Patient: Male, age 44
A 44 year-old male former heavy smoker was referred to our hospital for an abnormal chest radiograph and cough. He reported productive cough, fevers and night sweats for three weeks. On review of systems he had an unintentional weight loss of 40 lbs over the previous four months. He never had a tuberculin skin test (TST) and denied tuberculosis contacts or wheezing. He was originally from Ecuador and had a history of right lower lobe pneumonia in the previous two years. A TST placed on admission was positive (20 mm). Decreased breath sounds on auscultation and dullness on percussion were appreciated at the right base. Blood tests revealed only mild leukocytosis (13,300 cells/uL) without bandemia. His basic metabolic panel and liver function panel results were unremarkable.
The patient's posteroanterior and lateral chest radiographs are shown in Fig. 1A-B. Chest CT images (axial and coronal views) are shown in Fig. 2A-B. Pulmonary function tests were normal. Flexible bronchoscopy showed a smooth round white polypoid lesion with wide base at the distal end of bronchus intermedius almost completely occluding the lumen (Fig. 3). White thick mucoid substance could be seen exuding from the right middle lobe bronchus. Our patient underwent bilobectomy and a biopsy of the polypoid lesion is shown in Fig. 4A-B. The diagnosis of an endobronchial leiomyoma causing complete obstruction of bronchus intermedius was made.
Keywords: endobronchial tumor, leiomyoma
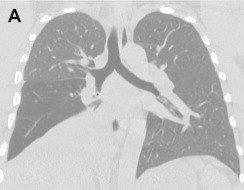
Image caption: Chest CT scan reveals an endobronchial lesion (asterisk) in the bronchus intermedius with complete atelectasis of right lower lobe and a small pleural effusion. A, Axial window.